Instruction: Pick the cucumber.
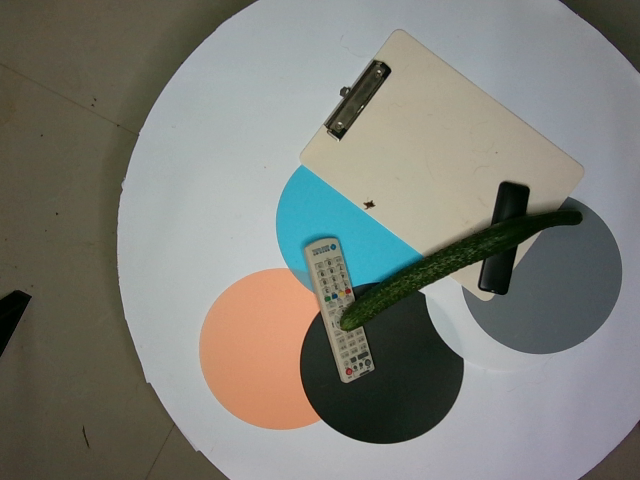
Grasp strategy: vertical